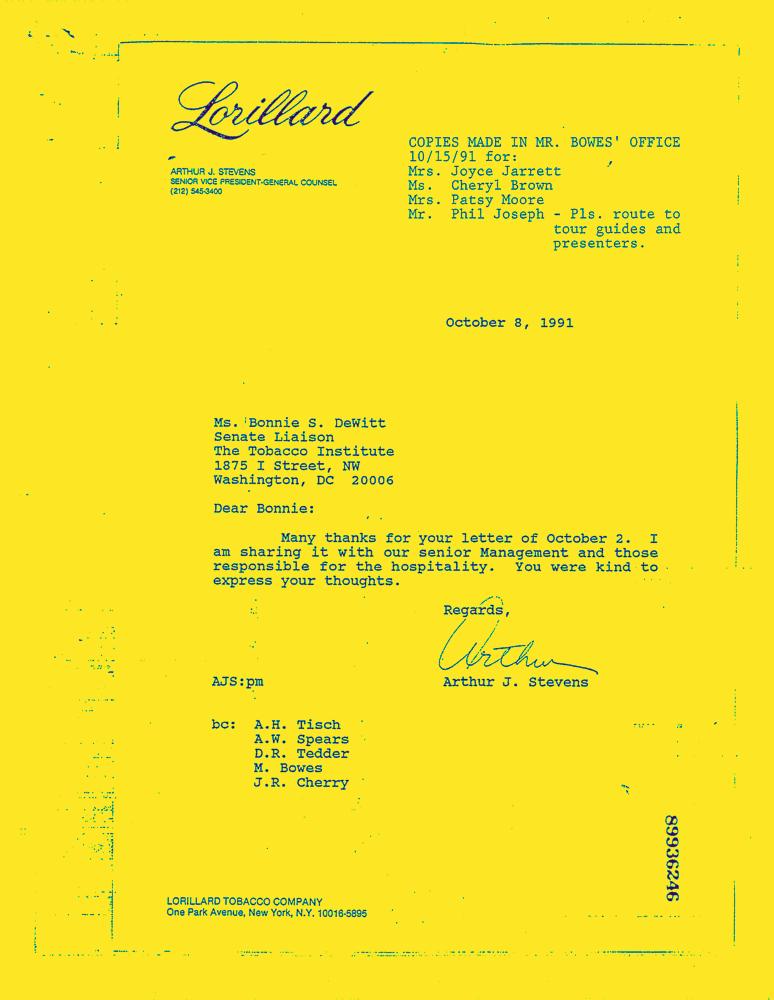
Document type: Letter-Doc